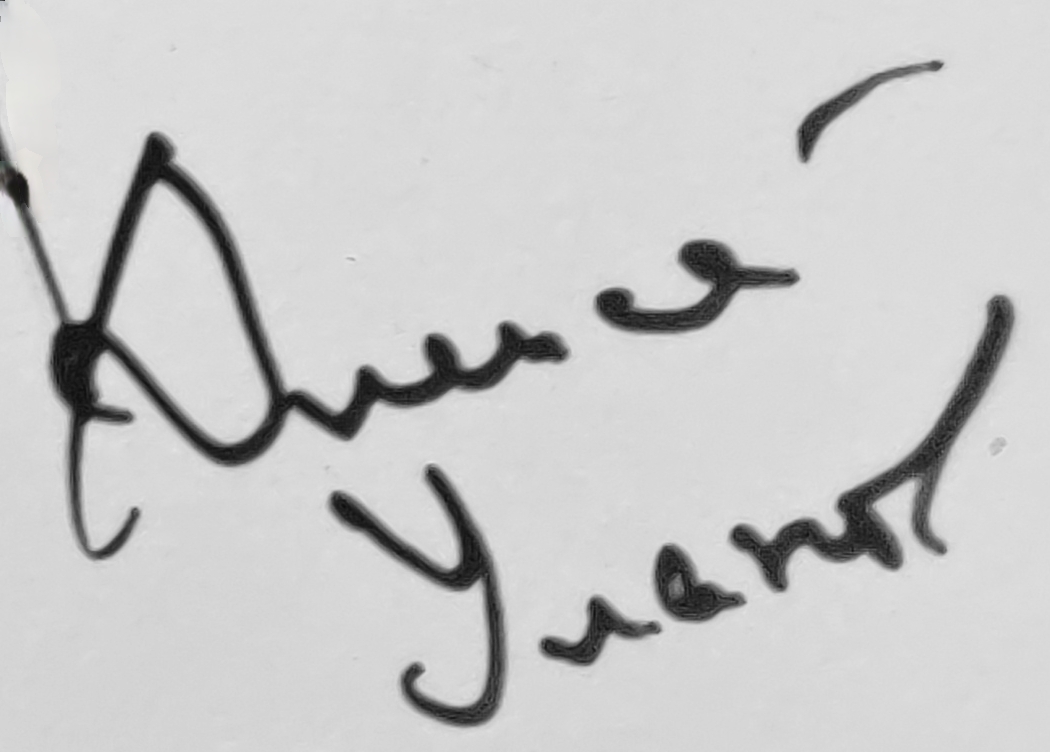
Signature of: alexei ulanov